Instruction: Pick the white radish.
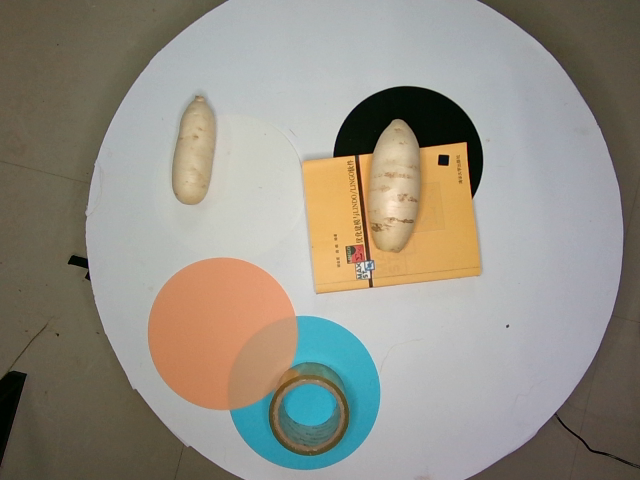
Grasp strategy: vertical